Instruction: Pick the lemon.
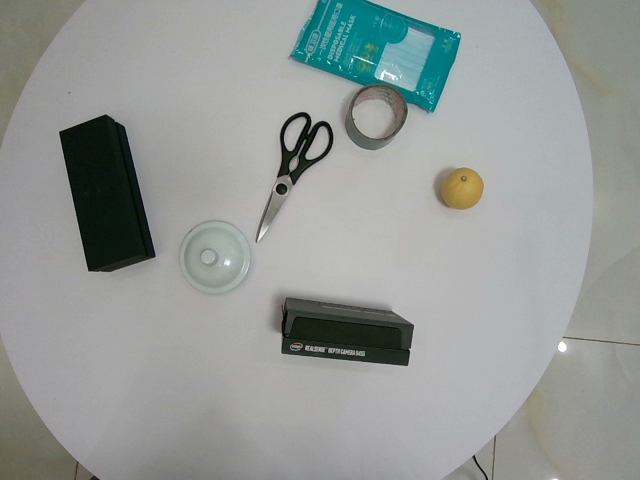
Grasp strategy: vertical